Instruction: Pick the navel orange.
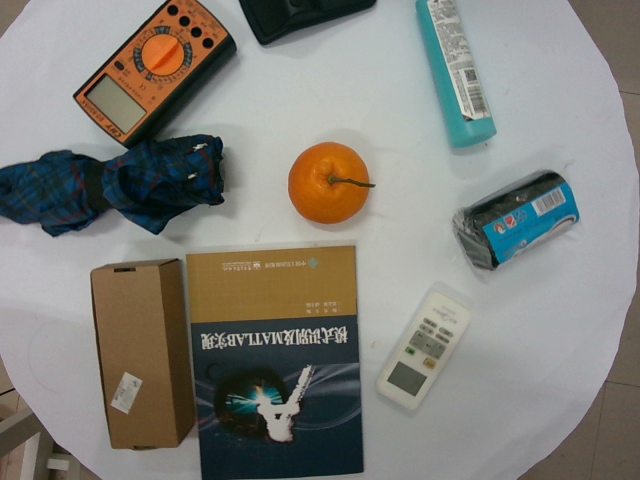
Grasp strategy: vertical